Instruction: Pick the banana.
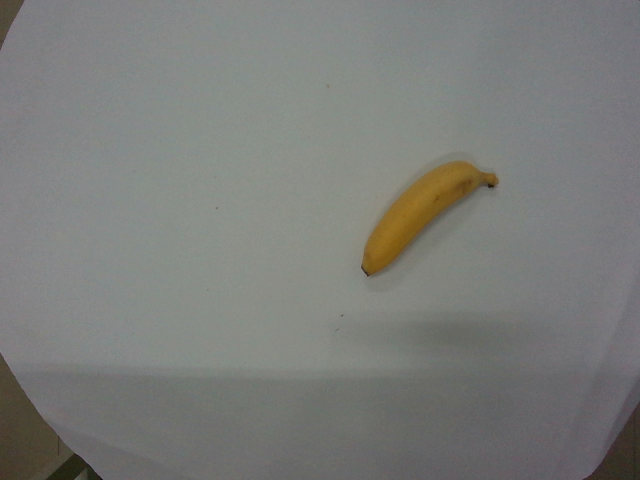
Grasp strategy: vertical